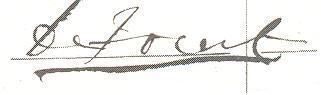
Signature of: maurice arnold de forest